Question: Explain the disease:
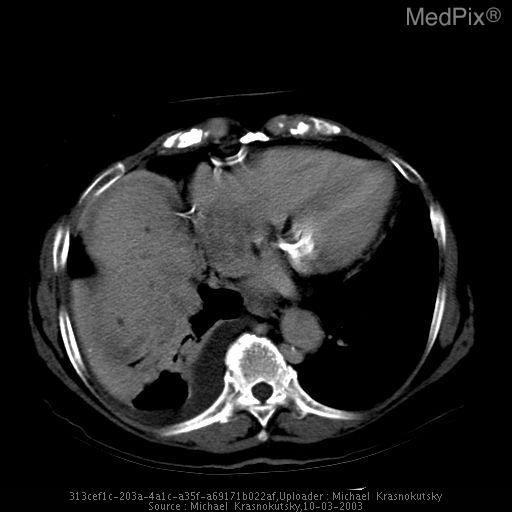
Answer: The disease is discussed as: Hepatocellular carcinoma, or hepatoma, refers to a malignant lesion originating in the liver parenchymal cells. The most significant risk factors for development of HCC include cirrhosis and hepatitis B or C infection. Other less common risk factors include hemochromatosis, aflatoxin exposure and alpha-1-antiprotease deficiency.

Clinical presentation: Patients often present with cachexia, weakness, right upper quadrant pain, and weight loss. HCC should be suspected in previously stable cirrhosis patients who experience a sudden deterioration in their condition.

Physical examination: The physician may find an enlarged and tender liver, palpable mass, and bruit or friction rub.

Laboratory: A sudden and sustained elevation in AFP is suggestive of HCC.

Radiographic evaluation:

	CT: HCC can present as a solitary mass, multiple masses with a dominant lesion and satellites or as a diffusely infiltrating neoplasm. The masses can be characterized as areas of low attenuation. Ten percent of tumors will show calcification. Dual phase imaging in arterial and portal venous phases may be necessary to detect the tumor. These tumors commonly invade blood vessels such as portal and hepatic veins. Portal vein thrombosis appears as regional wedge-like shapes of low density that project peripherally. Tumor thrombus will enhance on arterial phase CT images.

	MRI: MRI findings depend on the amount of fibrosis and necrosis in the liver. HCC can be recognized as low-signal intensity on T1 with an increase in signal intensity on T2. MR demonstrates vascular involvement well.

	US: HCC appears as mosaic pattern, peripheral sonolucency with lateral shadow due to fibrotic pseudocapsule, posterior acoustic enhancement. Along with AFP levels, ultrasound is used as a screening tool in patients with a history of cirrhosis.

Patient presented in this case is an 81 year old woman who was originally diagnosed with hepatocellular carcinoma in 2001.  At that time she underwent radioablation.  At the surveillance appointment in 2002, CT demonstrated a recurrence of tumor.  Due to her comorbid conditions and metastatic lung disease, surgery options were not offered.  In September of 2003, she experienced shortness of breath and chest pain and was seen in the emergency room.  A CT pulmonary angiogram was perfomed to evaluate for a pulmonary embolism.  Selected images are presented from this study.  There is a very large mass with heterogeneous enhacement that extends into hepatic veins, inferior vena cava and into the right atrium.

Approved by Dr. Thomas Murphy, M.D. - staff radiologist, Tripler Hospital